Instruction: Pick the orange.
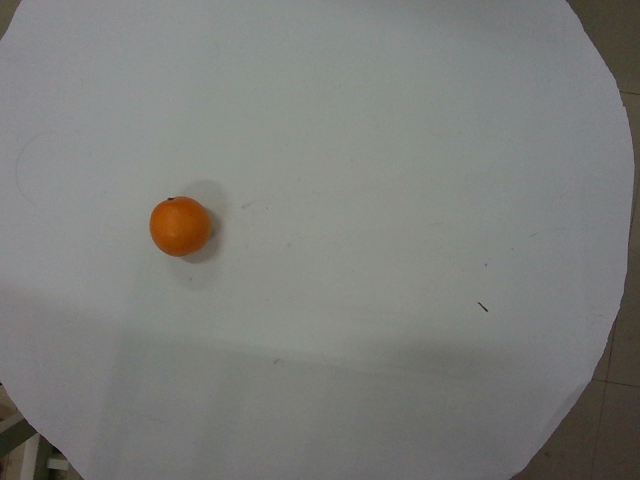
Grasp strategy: vertical